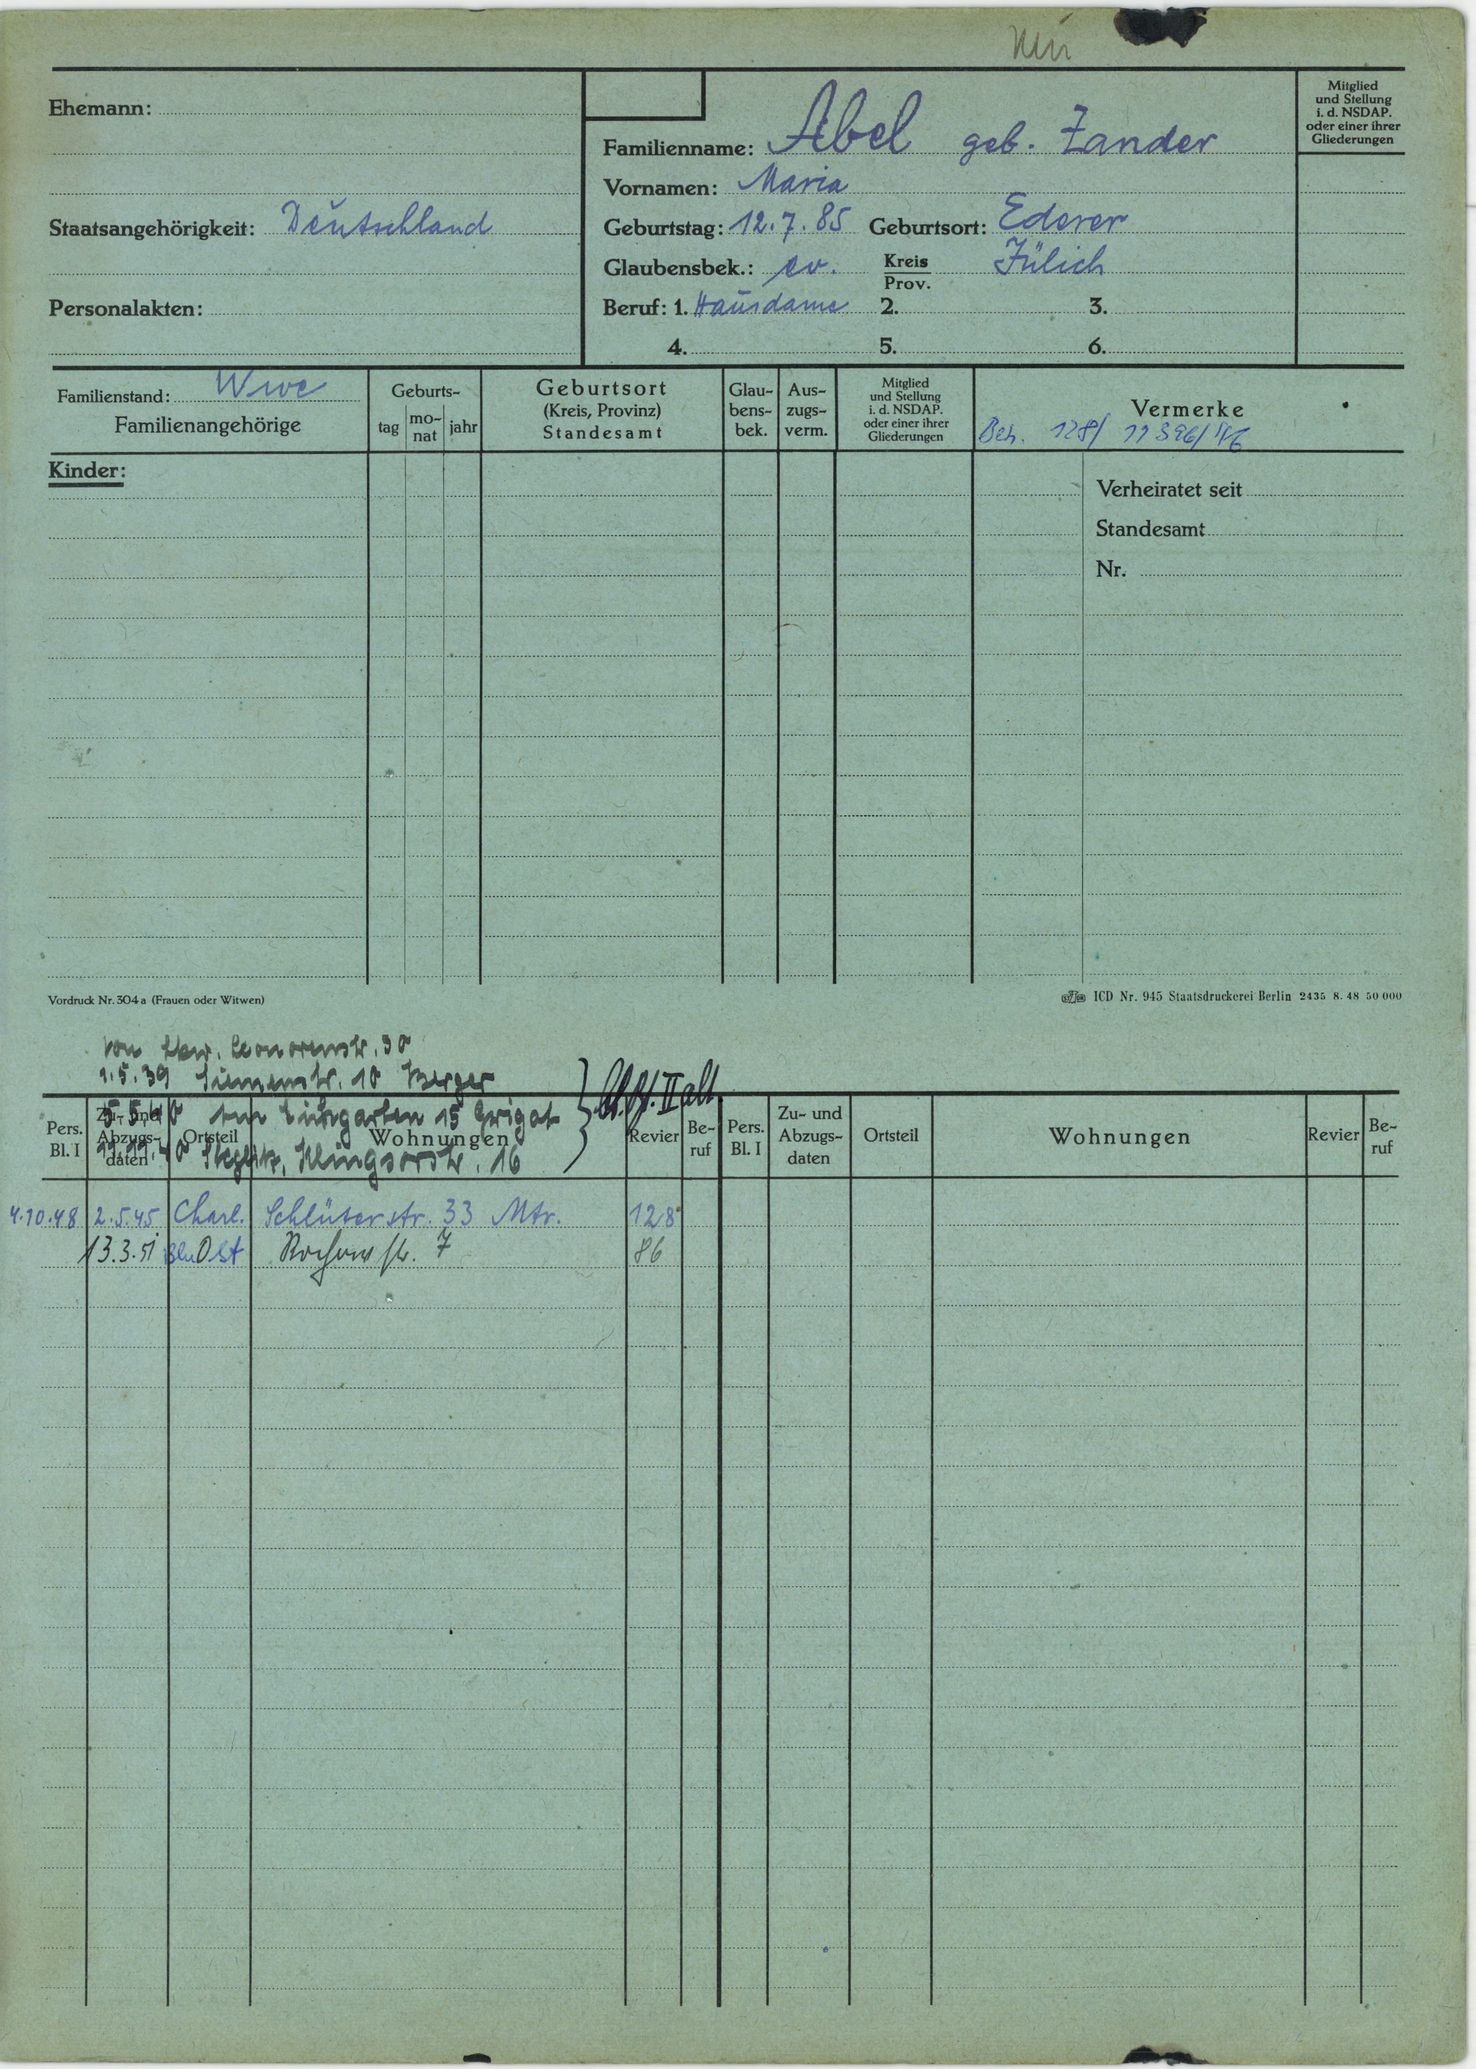
Abel geb. Zander